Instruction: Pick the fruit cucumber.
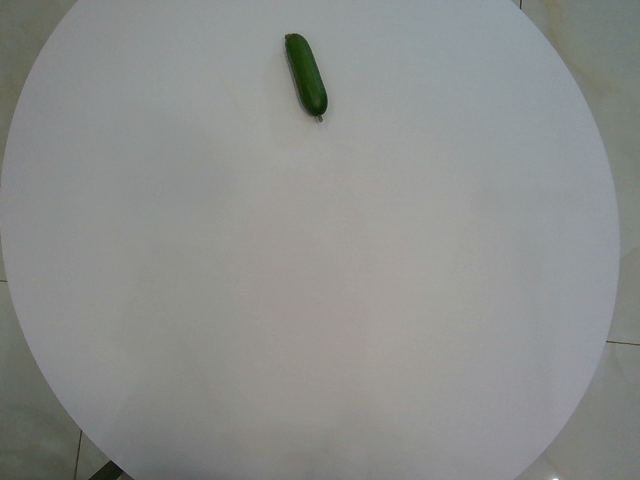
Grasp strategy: vertical